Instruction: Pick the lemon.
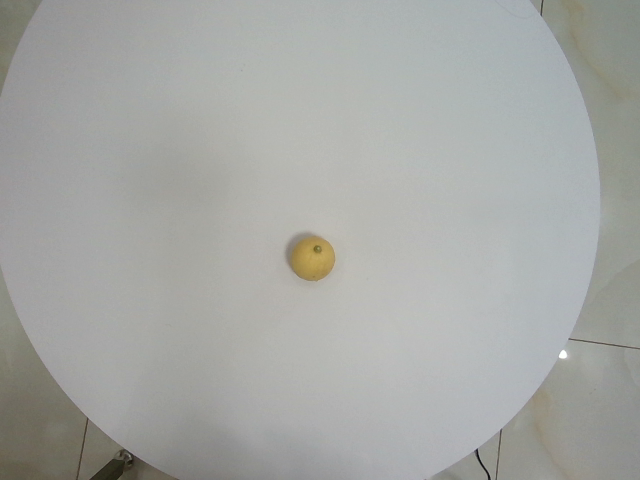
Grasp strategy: vertical